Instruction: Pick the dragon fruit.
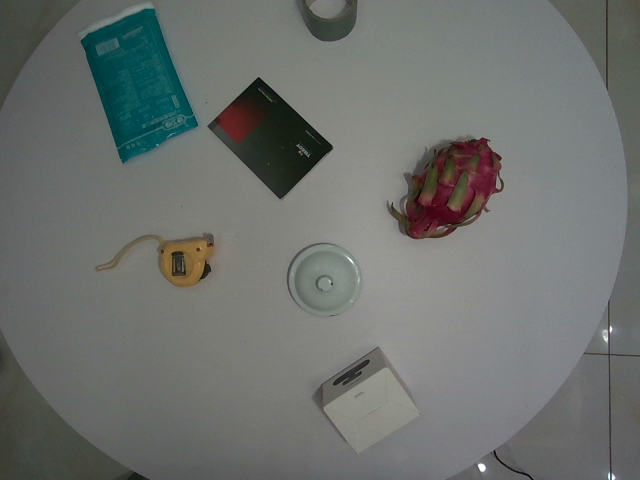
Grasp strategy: vertical